Question: What type of tax is indicated in the document, personal property or real estate?
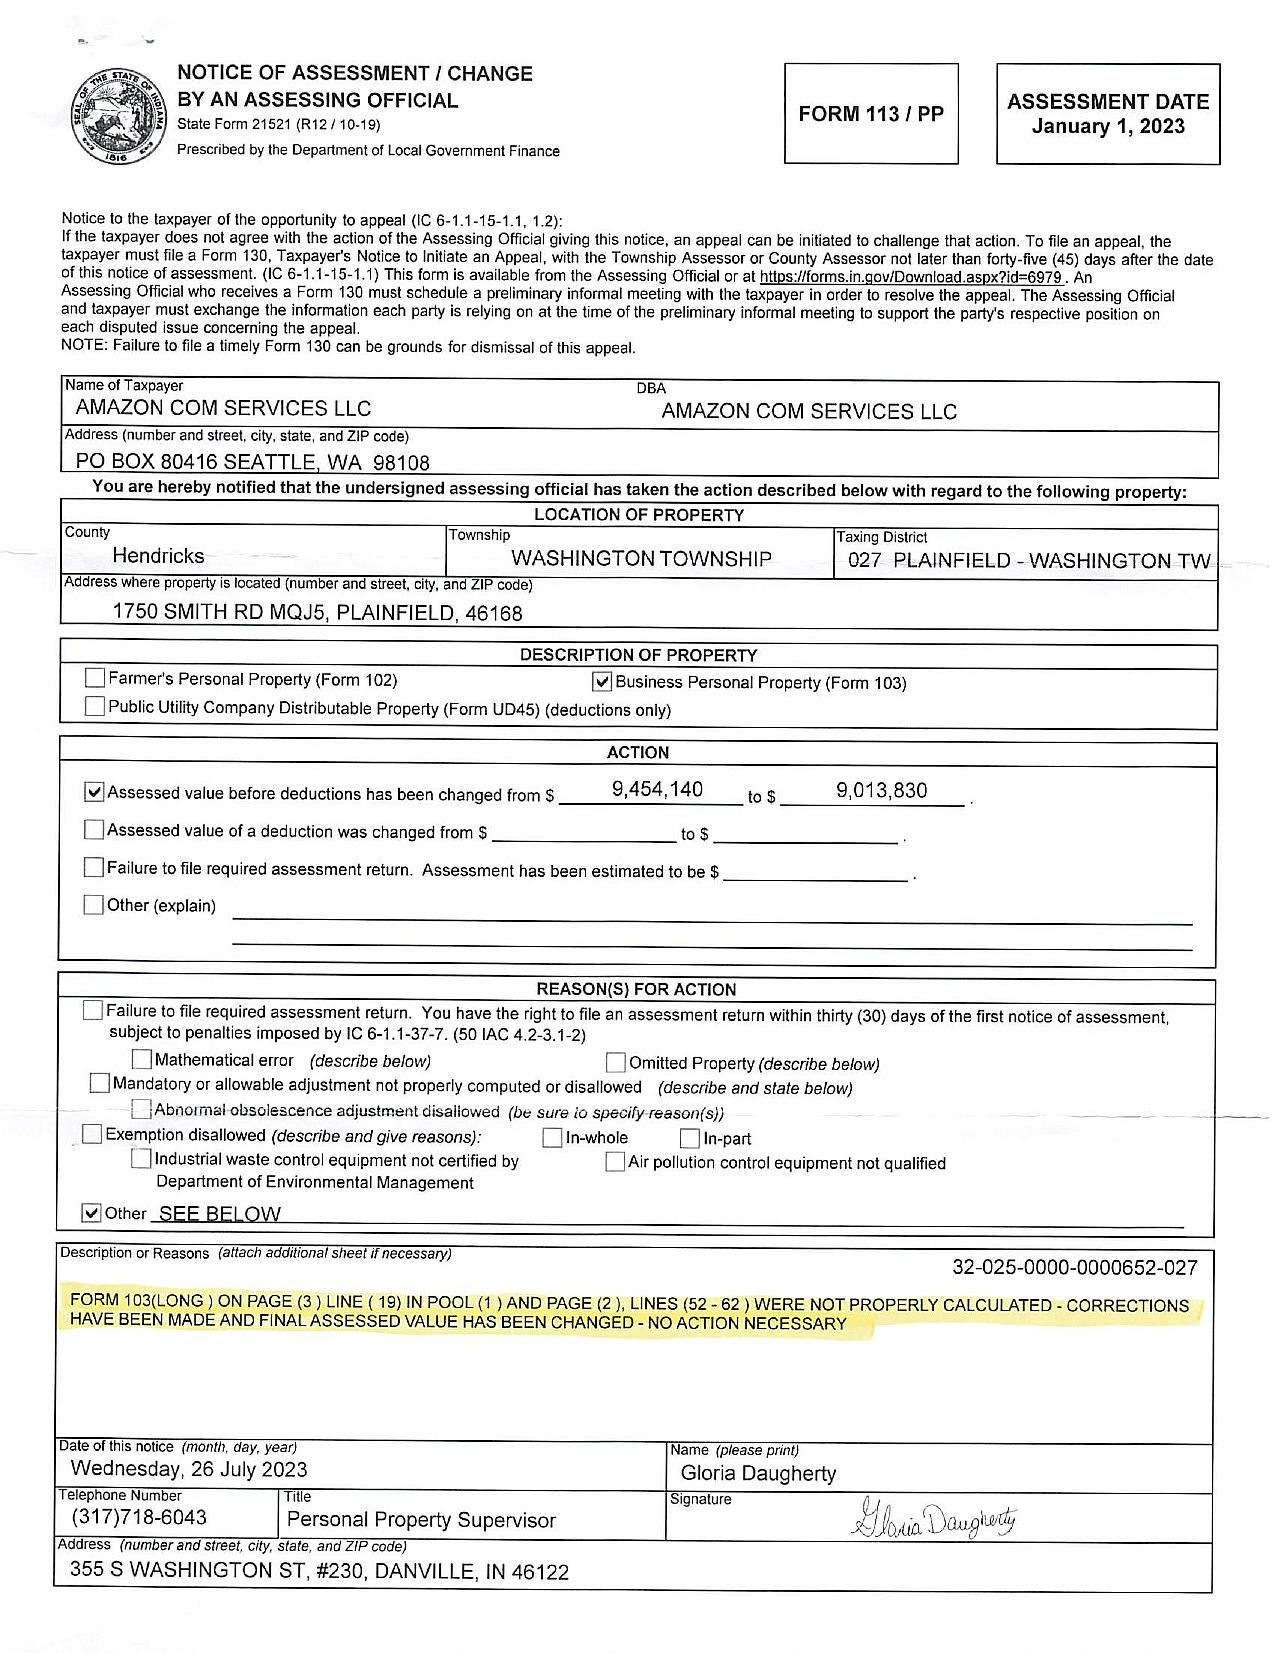
Answer: "Personal Property"